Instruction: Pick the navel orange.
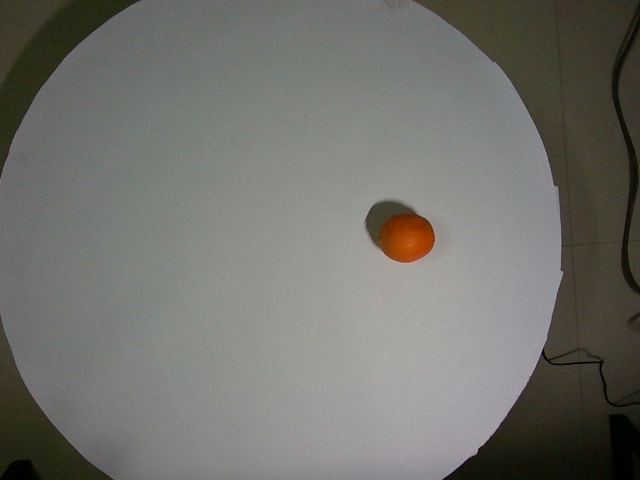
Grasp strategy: vertical